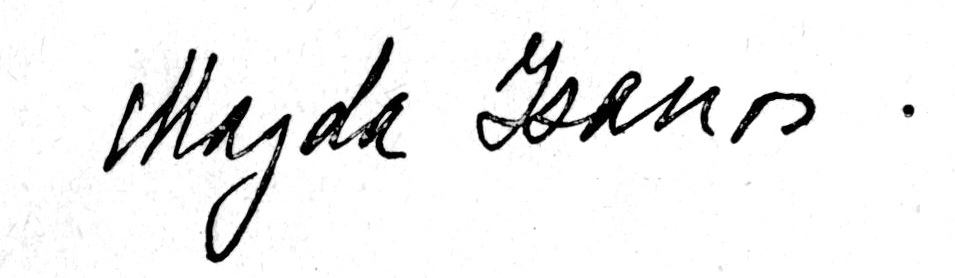
Signature of: magda isanos